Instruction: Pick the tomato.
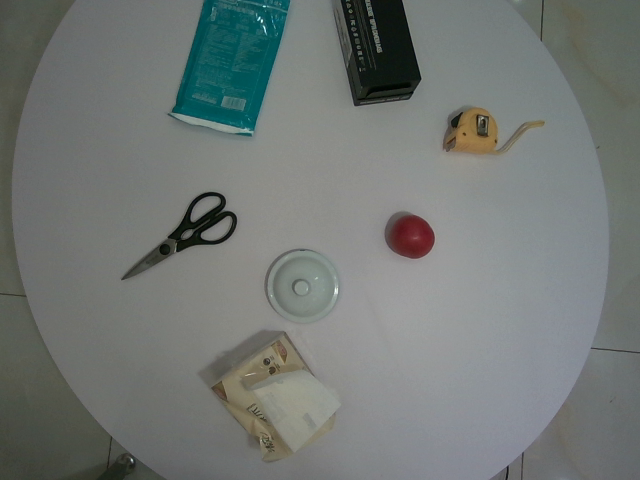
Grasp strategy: vertical